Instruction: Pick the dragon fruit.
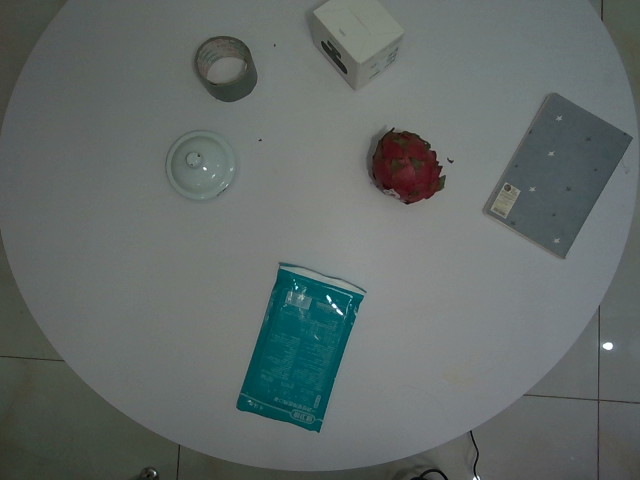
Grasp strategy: vertical